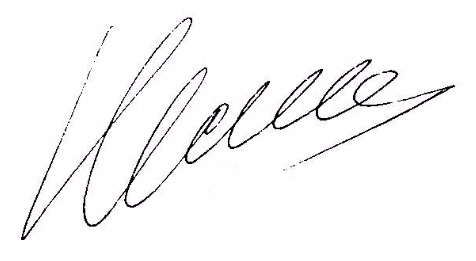
Signature of: boris nemtsov